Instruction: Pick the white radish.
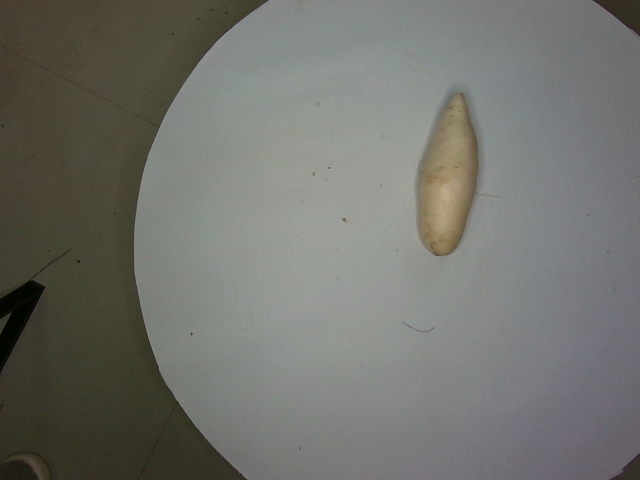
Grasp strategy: vertical